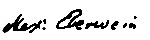
Signature of: traugott maximilian eberwein